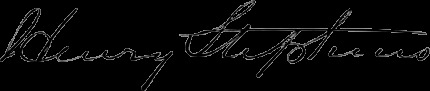
Signature of: henry stephens